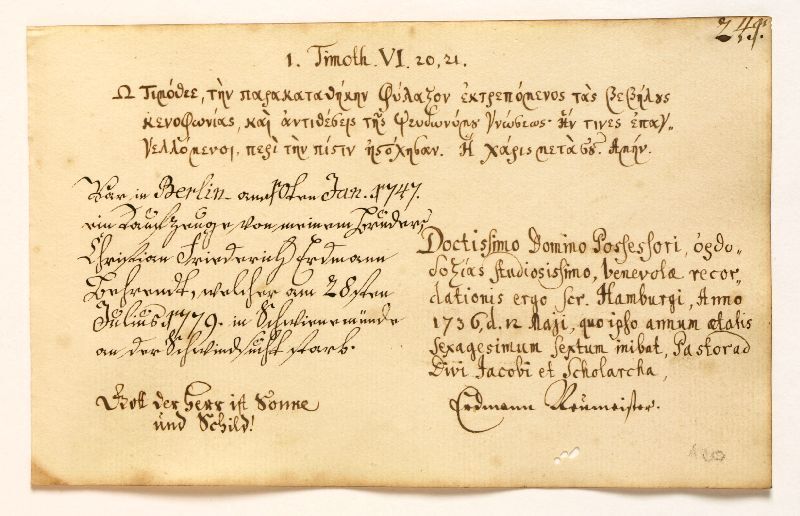
Signature of: erdmann neumeister